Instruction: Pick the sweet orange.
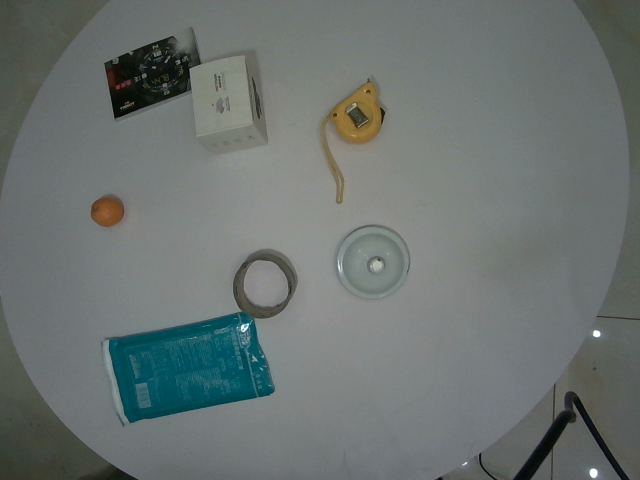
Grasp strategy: vertical